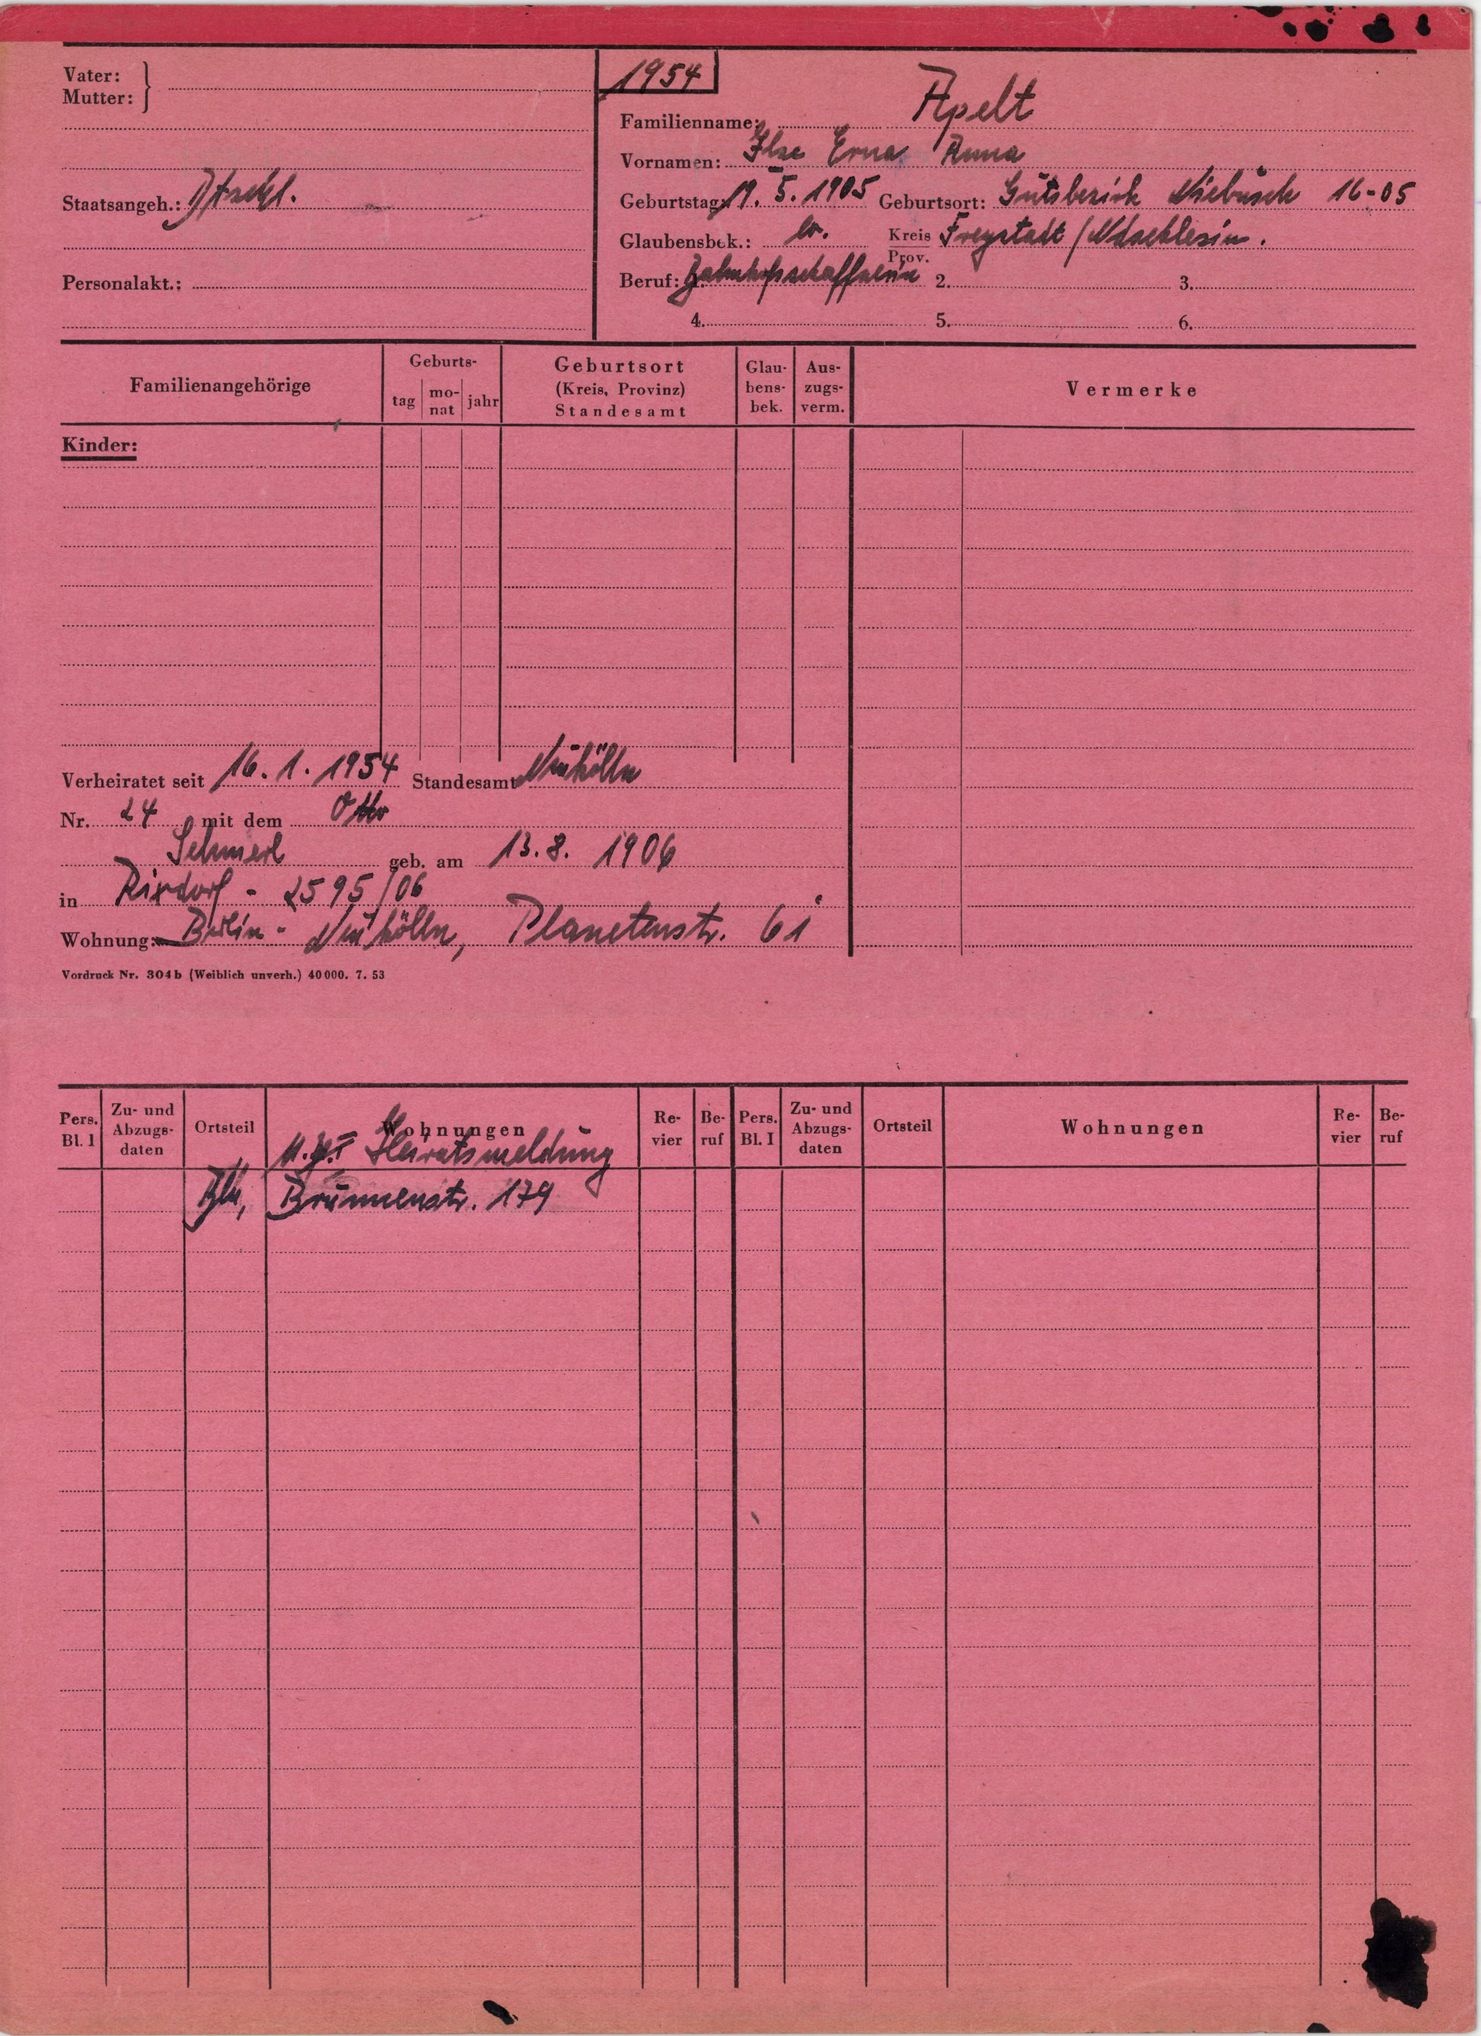
Apelt